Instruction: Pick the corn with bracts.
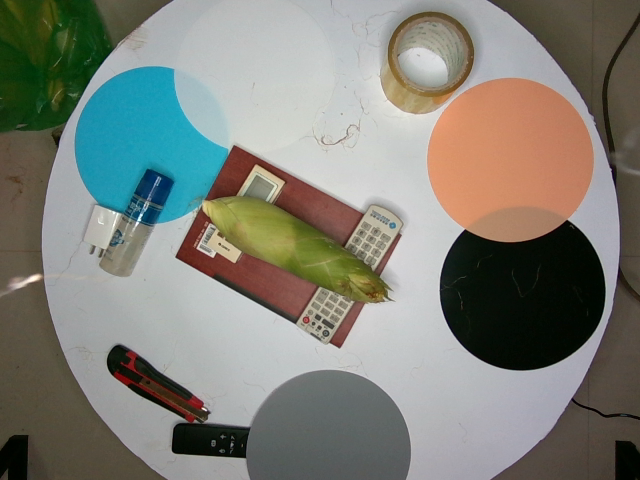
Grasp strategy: vertical